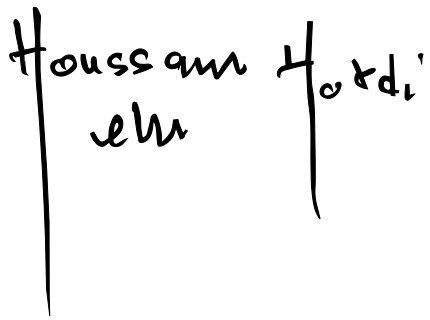
Signature of: houssam eddine hafdi